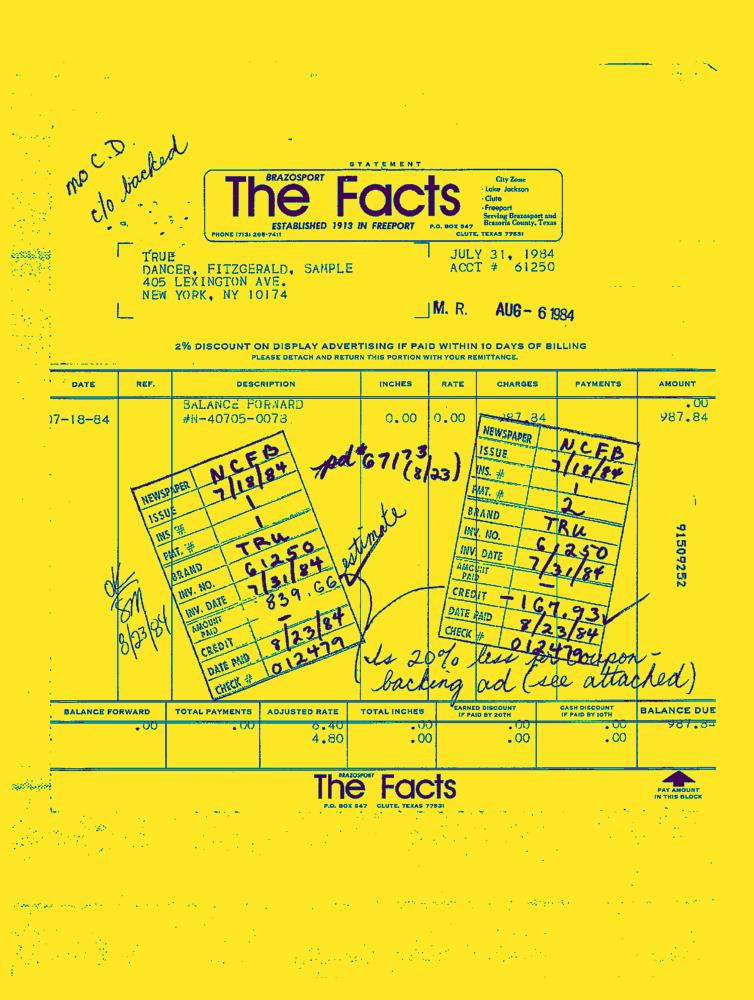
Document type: Invoice-Doc